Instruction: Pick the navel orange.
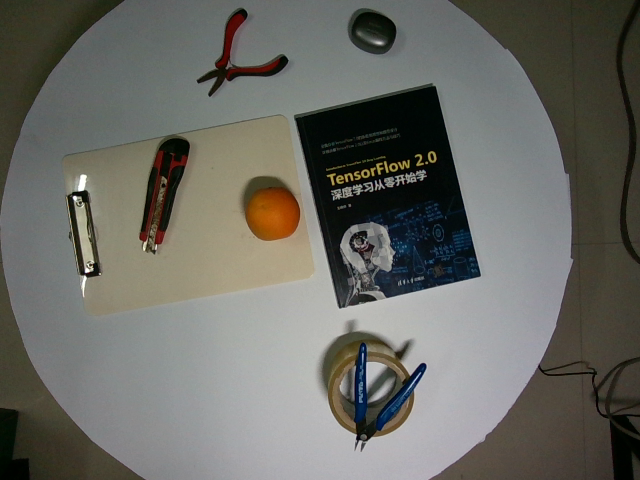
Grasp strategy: vertical